Question: What is the suspected problem?
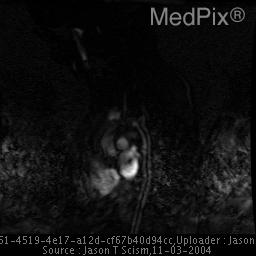
Answer: The findings suggest The study revealed a standard three-vessel arch with the brachiocephalic artery being the first great vessel, the left common carotid being the second vessel, and the left subclavian artery being the third vessel. Just proximal to the takeoff of the left subclavian artery is a significant web across the lumen of the aortic. This aortic web is seen to cause significant obstruction of flow through the aorta. A momentary delay was seen before blood flow was seen distal to the obstruction.  A central post-stenotic jet was seen traveling through the thoracic aorta to below the level of the diaphragm. No obvious collateral blood vessels are noted throughout the thoracic aorta. No other cardiac abnormalities were identified.. Just proximal to the takeoff of the left subclavian artery is a significant web across the lumen of the aortic. This aortic web is seen to cause significant obstruction of flow through the aorta. A momentary was seen delay before blood flow was seen distal to the obstruction.  A central post-stenotic jet was seen traveling through the thoracic aorta to below the level of the hemidiaphragm. No obvious collateral blood vessels are noted throughout the thoracic aorta. No other cardiac abnormalities were identified.. The patient might have a history of This case is based on a 3 year old female who at the age of 18 months underwent surgical resection with end-to-end repair of a mild preductal coarctation of the aorta just proximal to the left subclavian artery take-off..